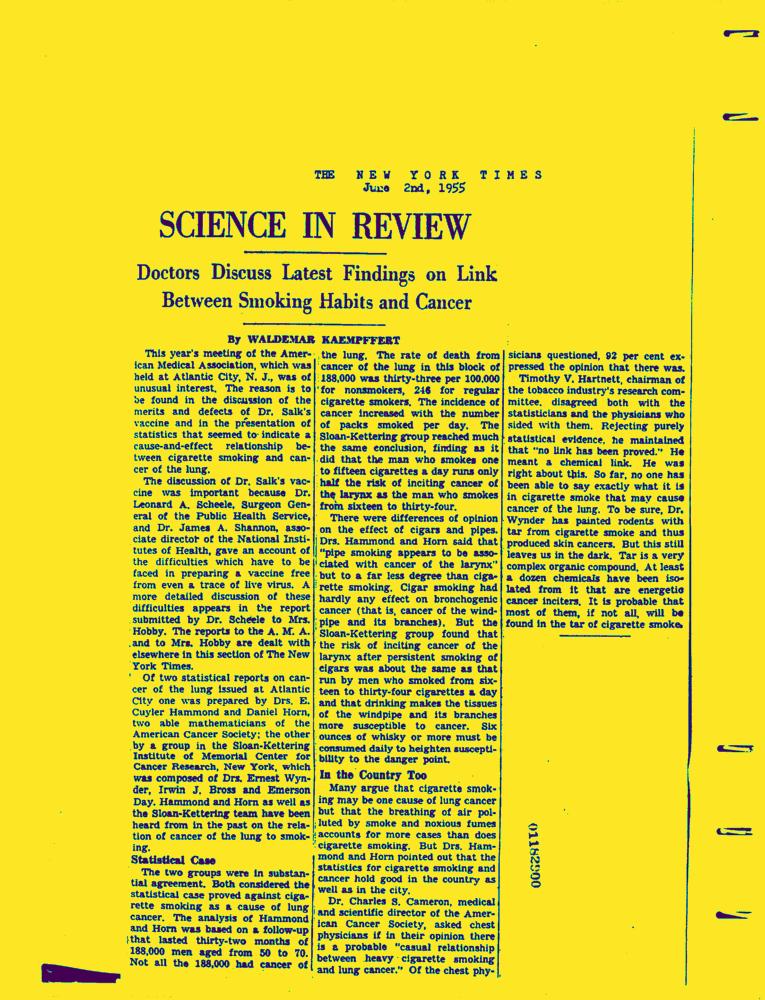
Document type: News-Article